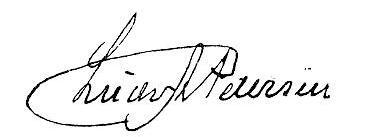
Signature of: ludvig a petersen